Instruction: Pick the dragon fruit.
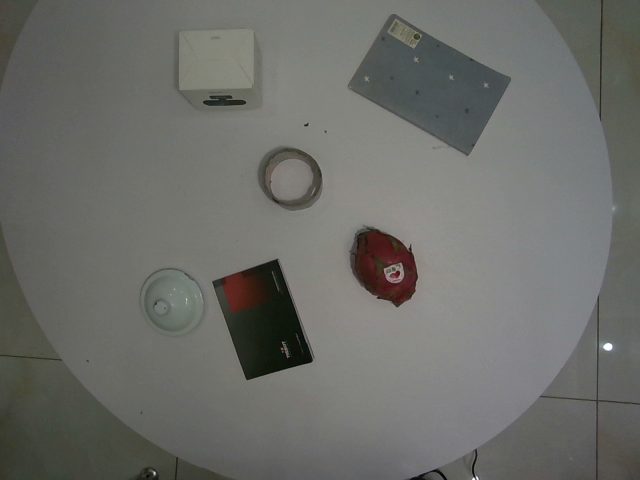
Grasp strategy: vertical